Question: What appears to be the issue?
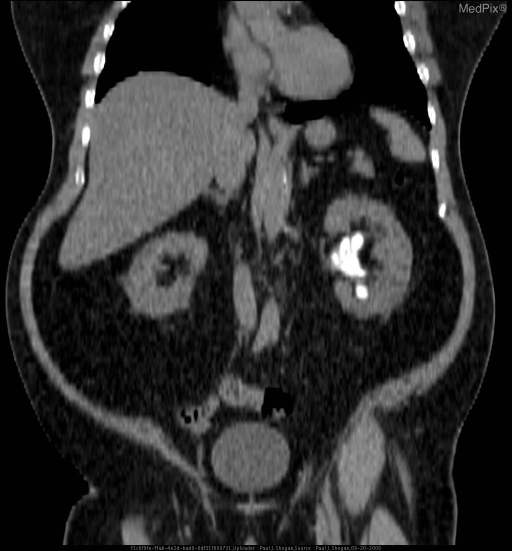
Answer: The findings suggest Coronal MIP noncontrast CT images reveal a staghorn calculus, which forms a cast of nearly the entire left renal collecting system.. Coronal MIP noncontrast CT image reveals a staghorn calculus, which forms a cast of nearly the entire left renal collecting system.. The patient might have a history of 62 yo male with left flank pain and urinary tract infections..